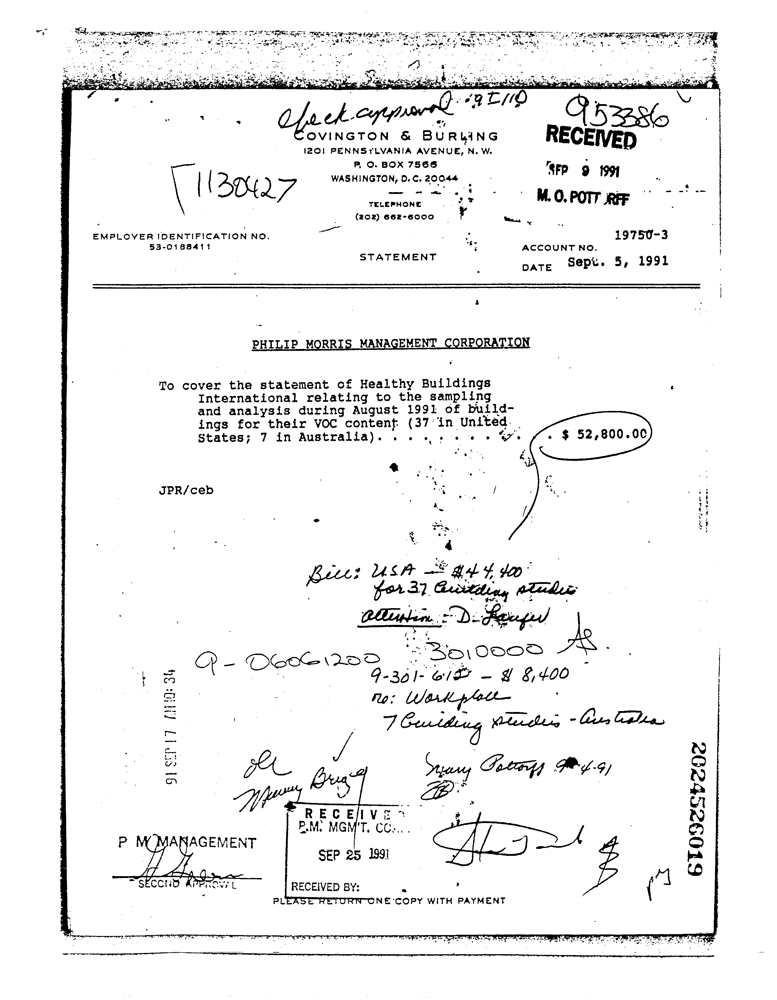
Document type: Invoice